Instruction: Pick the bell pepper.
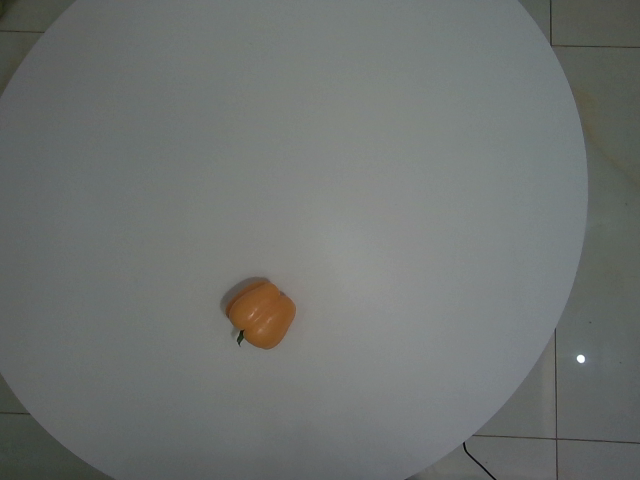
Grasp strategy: vertical